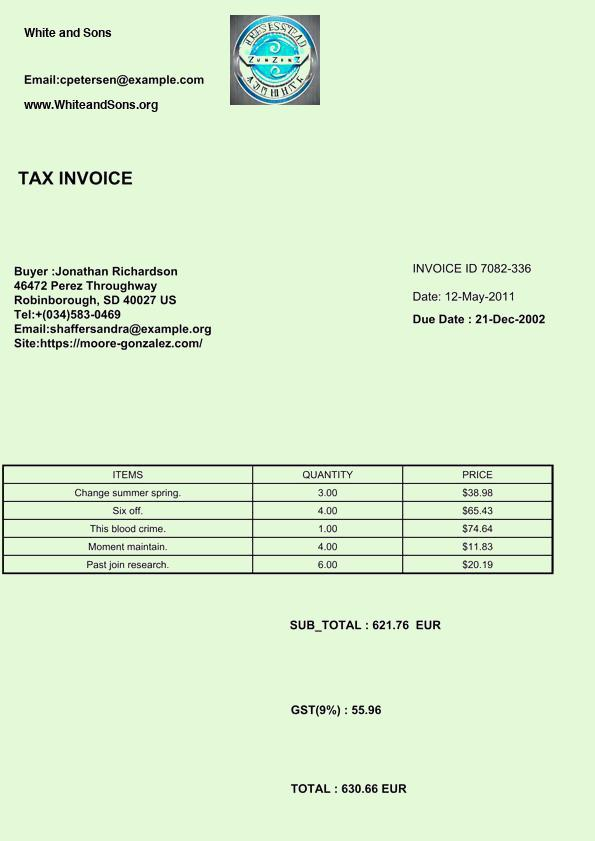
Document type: Invoice